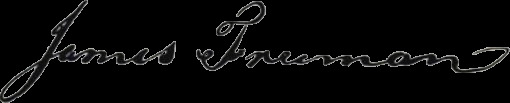
Signature of: james freeman